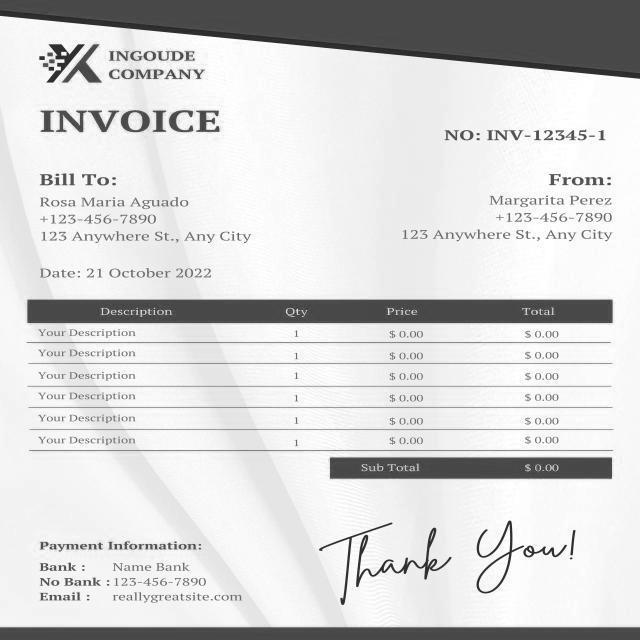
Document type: Invoice